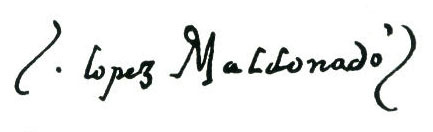
Signature of: gabriel lópez maldonado